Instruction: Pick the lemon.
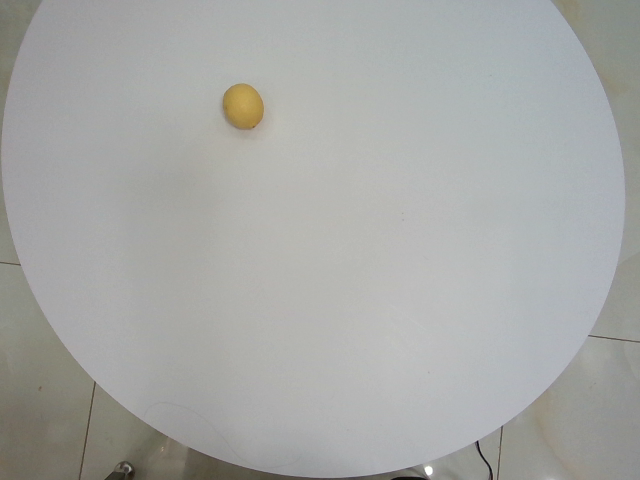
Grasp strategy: vertical